Question: In what way does the history help explain the case?
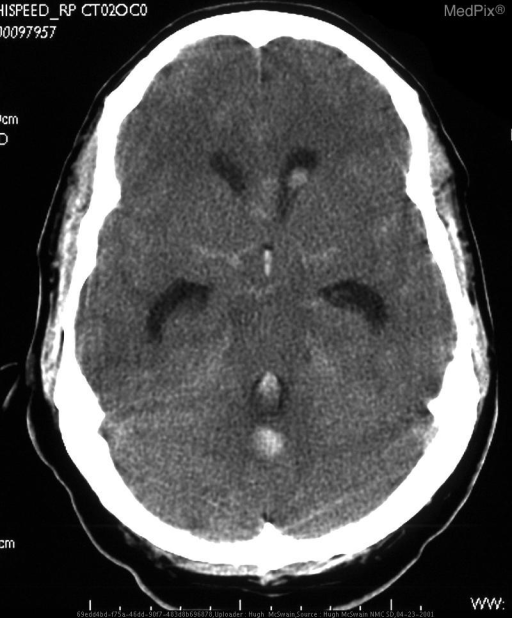
Answer: The patient's history of 38 y/o man presents to ER with history of headache after being choked during a basketball game. is key in understanding the case.